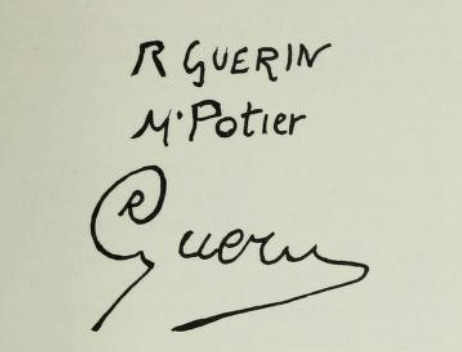
Signature of: roger guérin